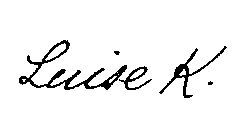
Signature of: luise kautsky